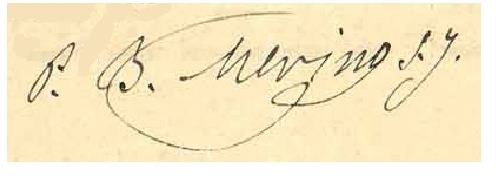
Signature of: baltasar merino